Question: What appears to be the issue?
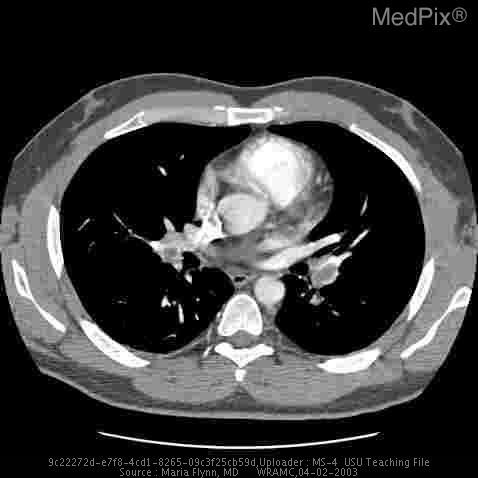
Answer: The findings suggest CXR- bilateral small pleural effusions,no Westermark’s sign or Hampton’s hump.  There may be slight evidence of acute PAH with enlarged PA's on lateral view.

Spiral Chest CT demonstrating bilateral filling defects found in the right and left pulmonary arteries.

US of L common femoral vein and artery show decreased compressibility of vein with highly diminished blood flow.. Spiral Chest CT demonstrating bilateral filling defects found in the right and left pulmonary arteries.. The patient might have a history of 42 y/o AAM with hx/of LLE DVT, presents to ER with acute shortness of breath and chest pain.